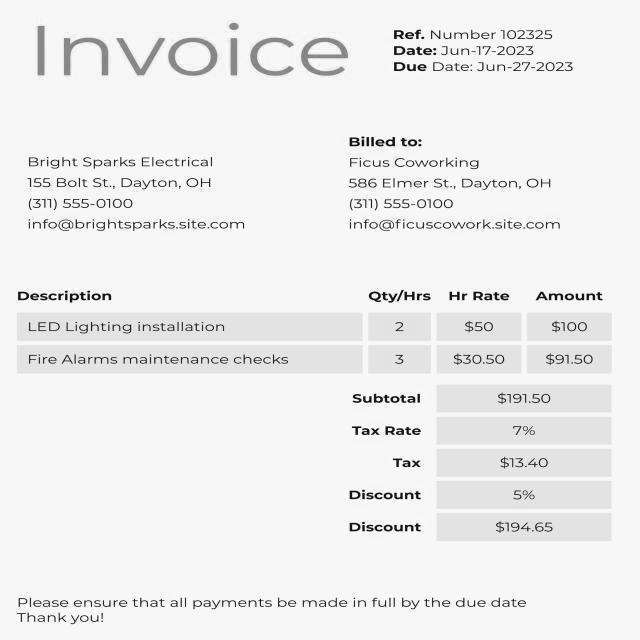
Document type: Invoice